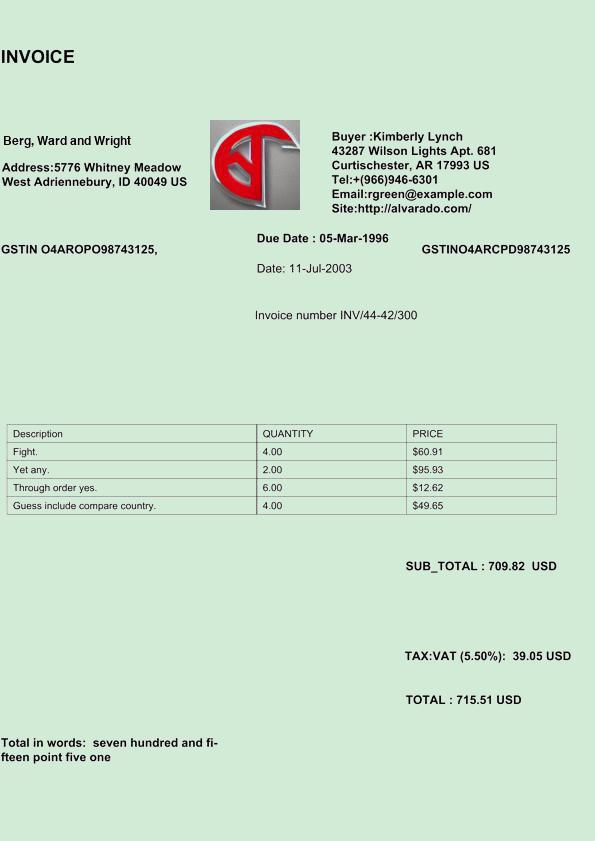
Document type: Invoice